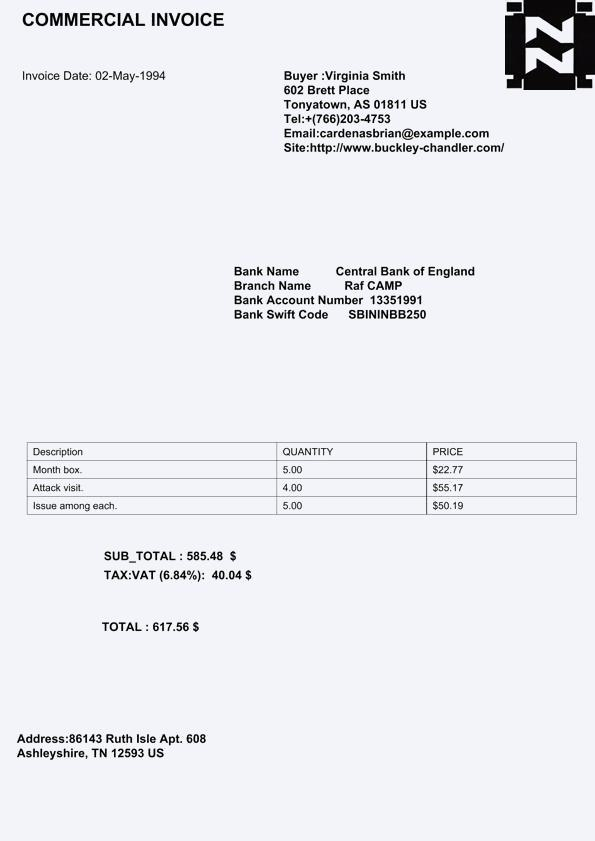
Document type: Invoice